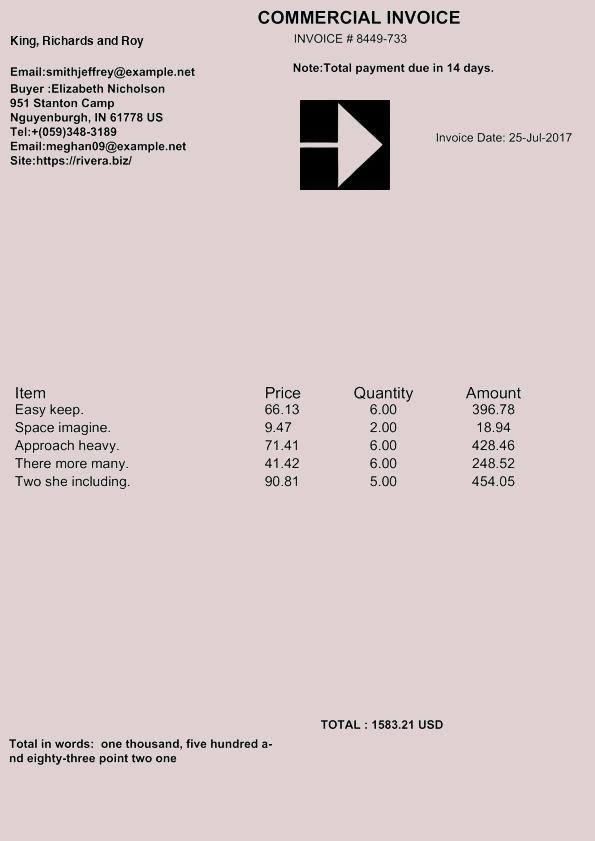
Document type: Invoice